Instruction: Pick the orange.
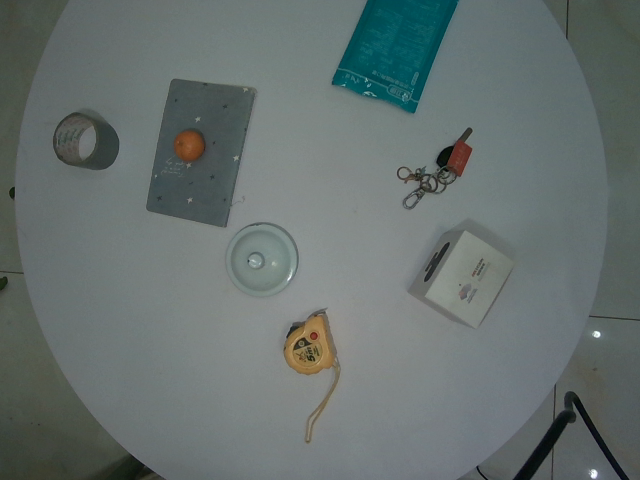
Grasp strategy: vertical